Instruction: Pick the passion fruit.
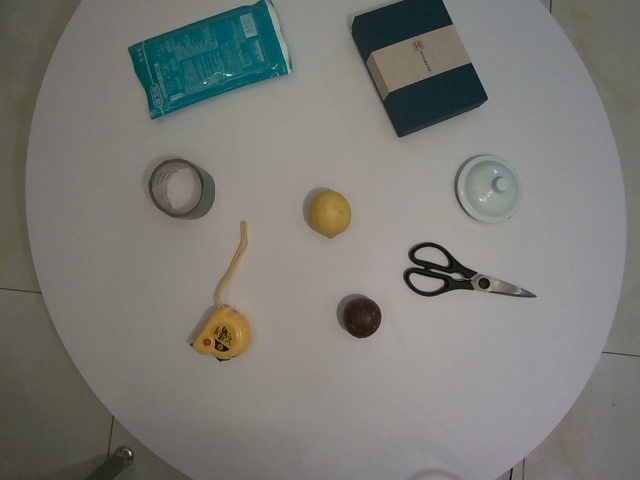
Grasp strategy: vertical